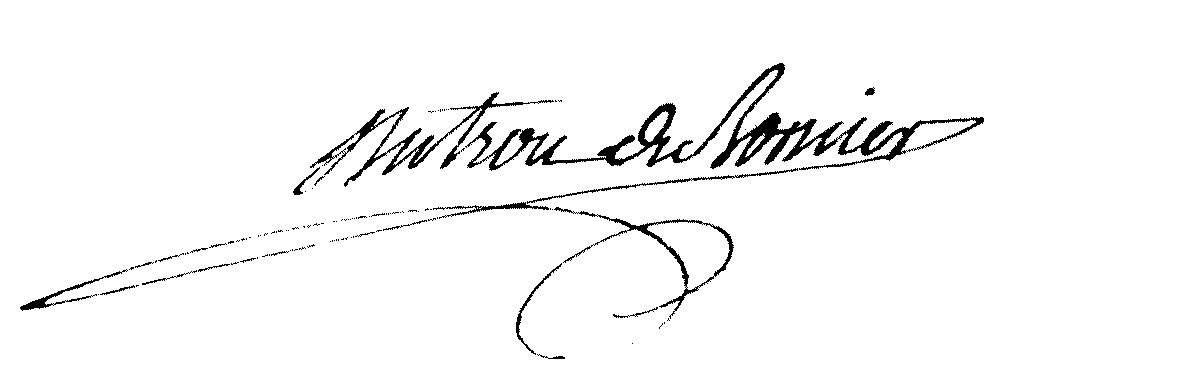
Signature of: jean félix dutrou de bornier